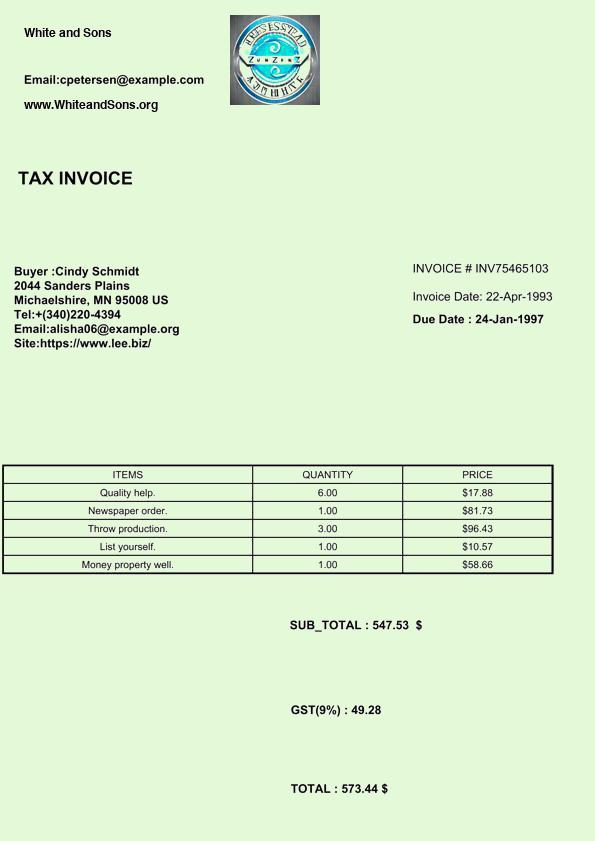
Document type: Invoice